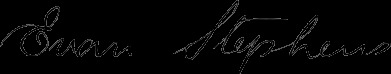
Signature of: evan stephens